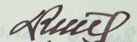
Signature of: doncho karakachanov